Question: What appears to be the issue?
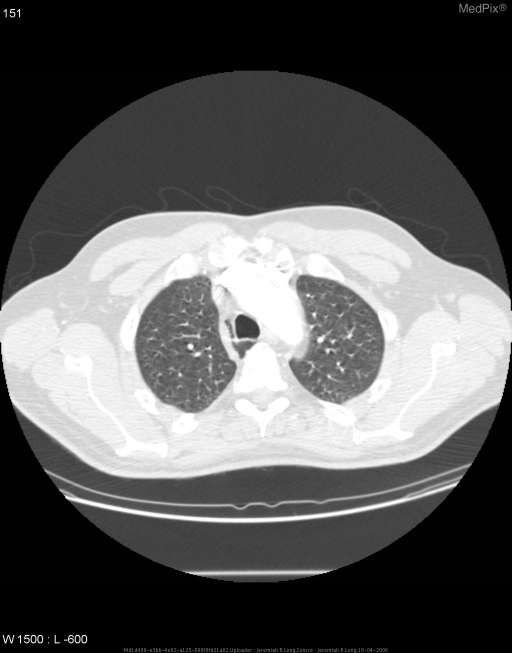
Answer: The findings suggest Contrast enhanced axial images (in lung windows) of the upper lungs demonstrates a pleural invagination from the right apex investing the azygous vein.. Contrast enhanced axial images (in lung windows) of the upper lungs demonstrates a pleural invagination from the right apex investing the azygous vein.. The patient might have a history of 45 year old male with recent diagnosis of gastric carcinoma undergoing staging CT..